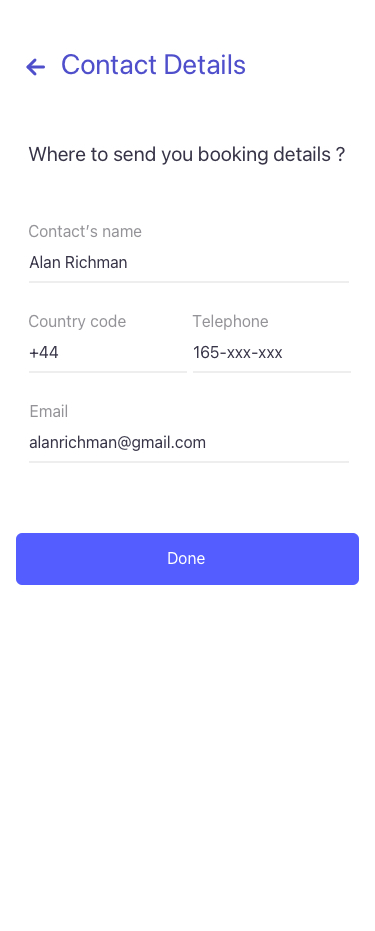
Text in this UI design:
Contact Details
Contact’s name
Alan Richman
Email
alanrichman@gmail.com
Country code
+44
Telephone
165-xxx-xxx
Where to send you booking details ?
Done